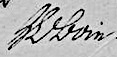
Signature of: heinrich christian boie